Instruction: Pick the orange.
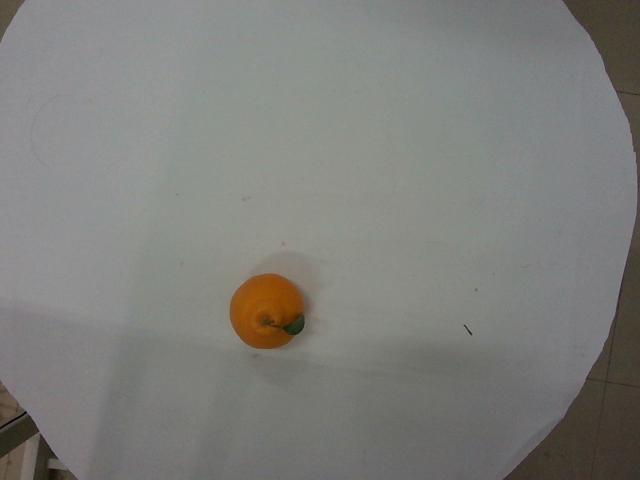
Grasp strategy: vertical